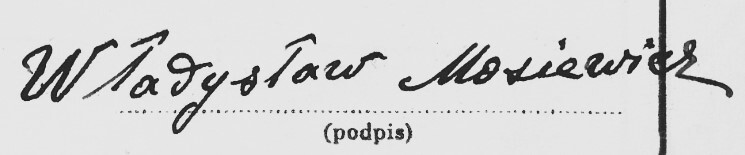
Signature of: władysław mosiewicz